Question: How is the property described in the document?
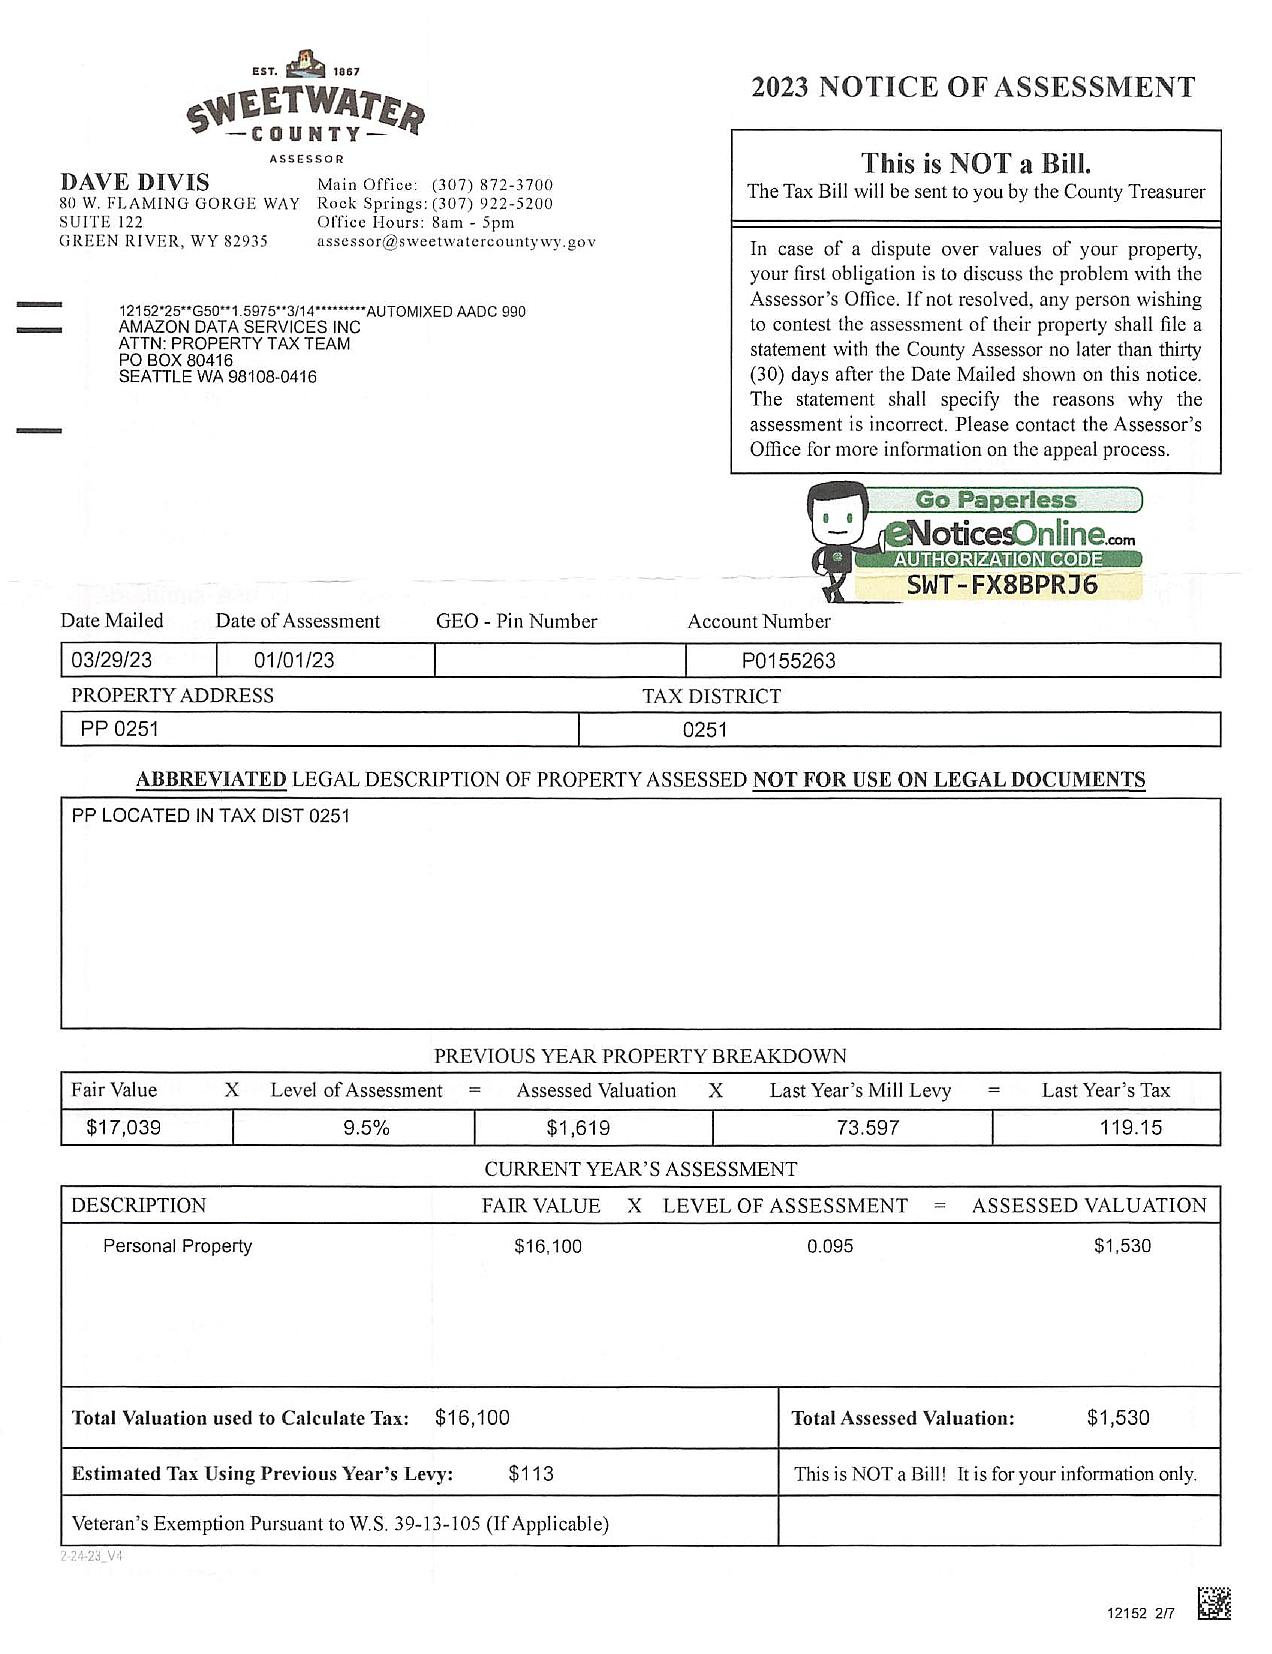
Answer: "PP LOCATED IN TAX DIST 0251"